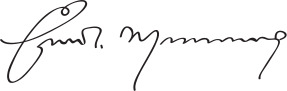
Signature of: ernest manning